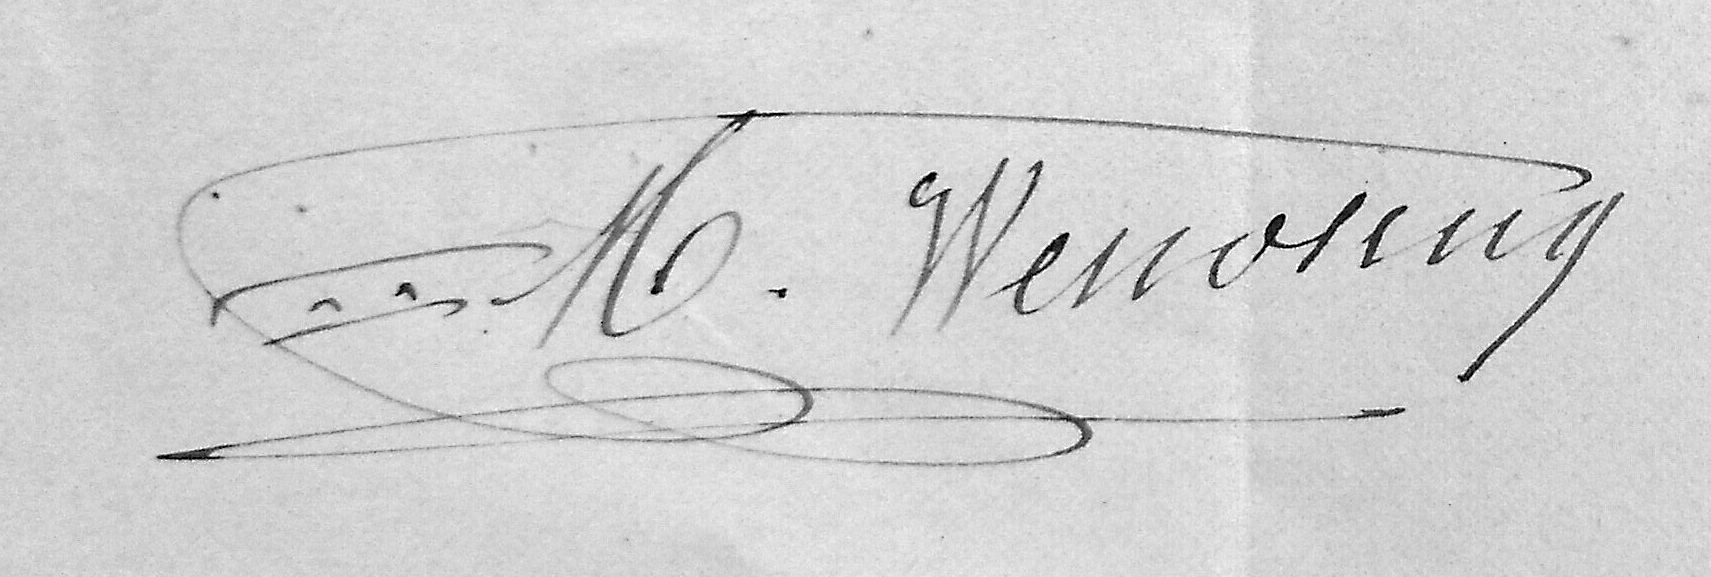
Signature of: michel wendling